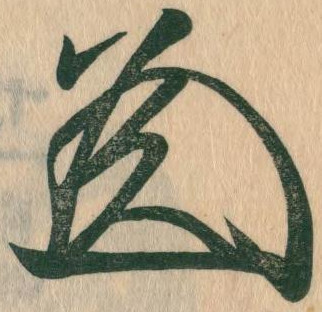
Signature of: ashikaga tadayoshi